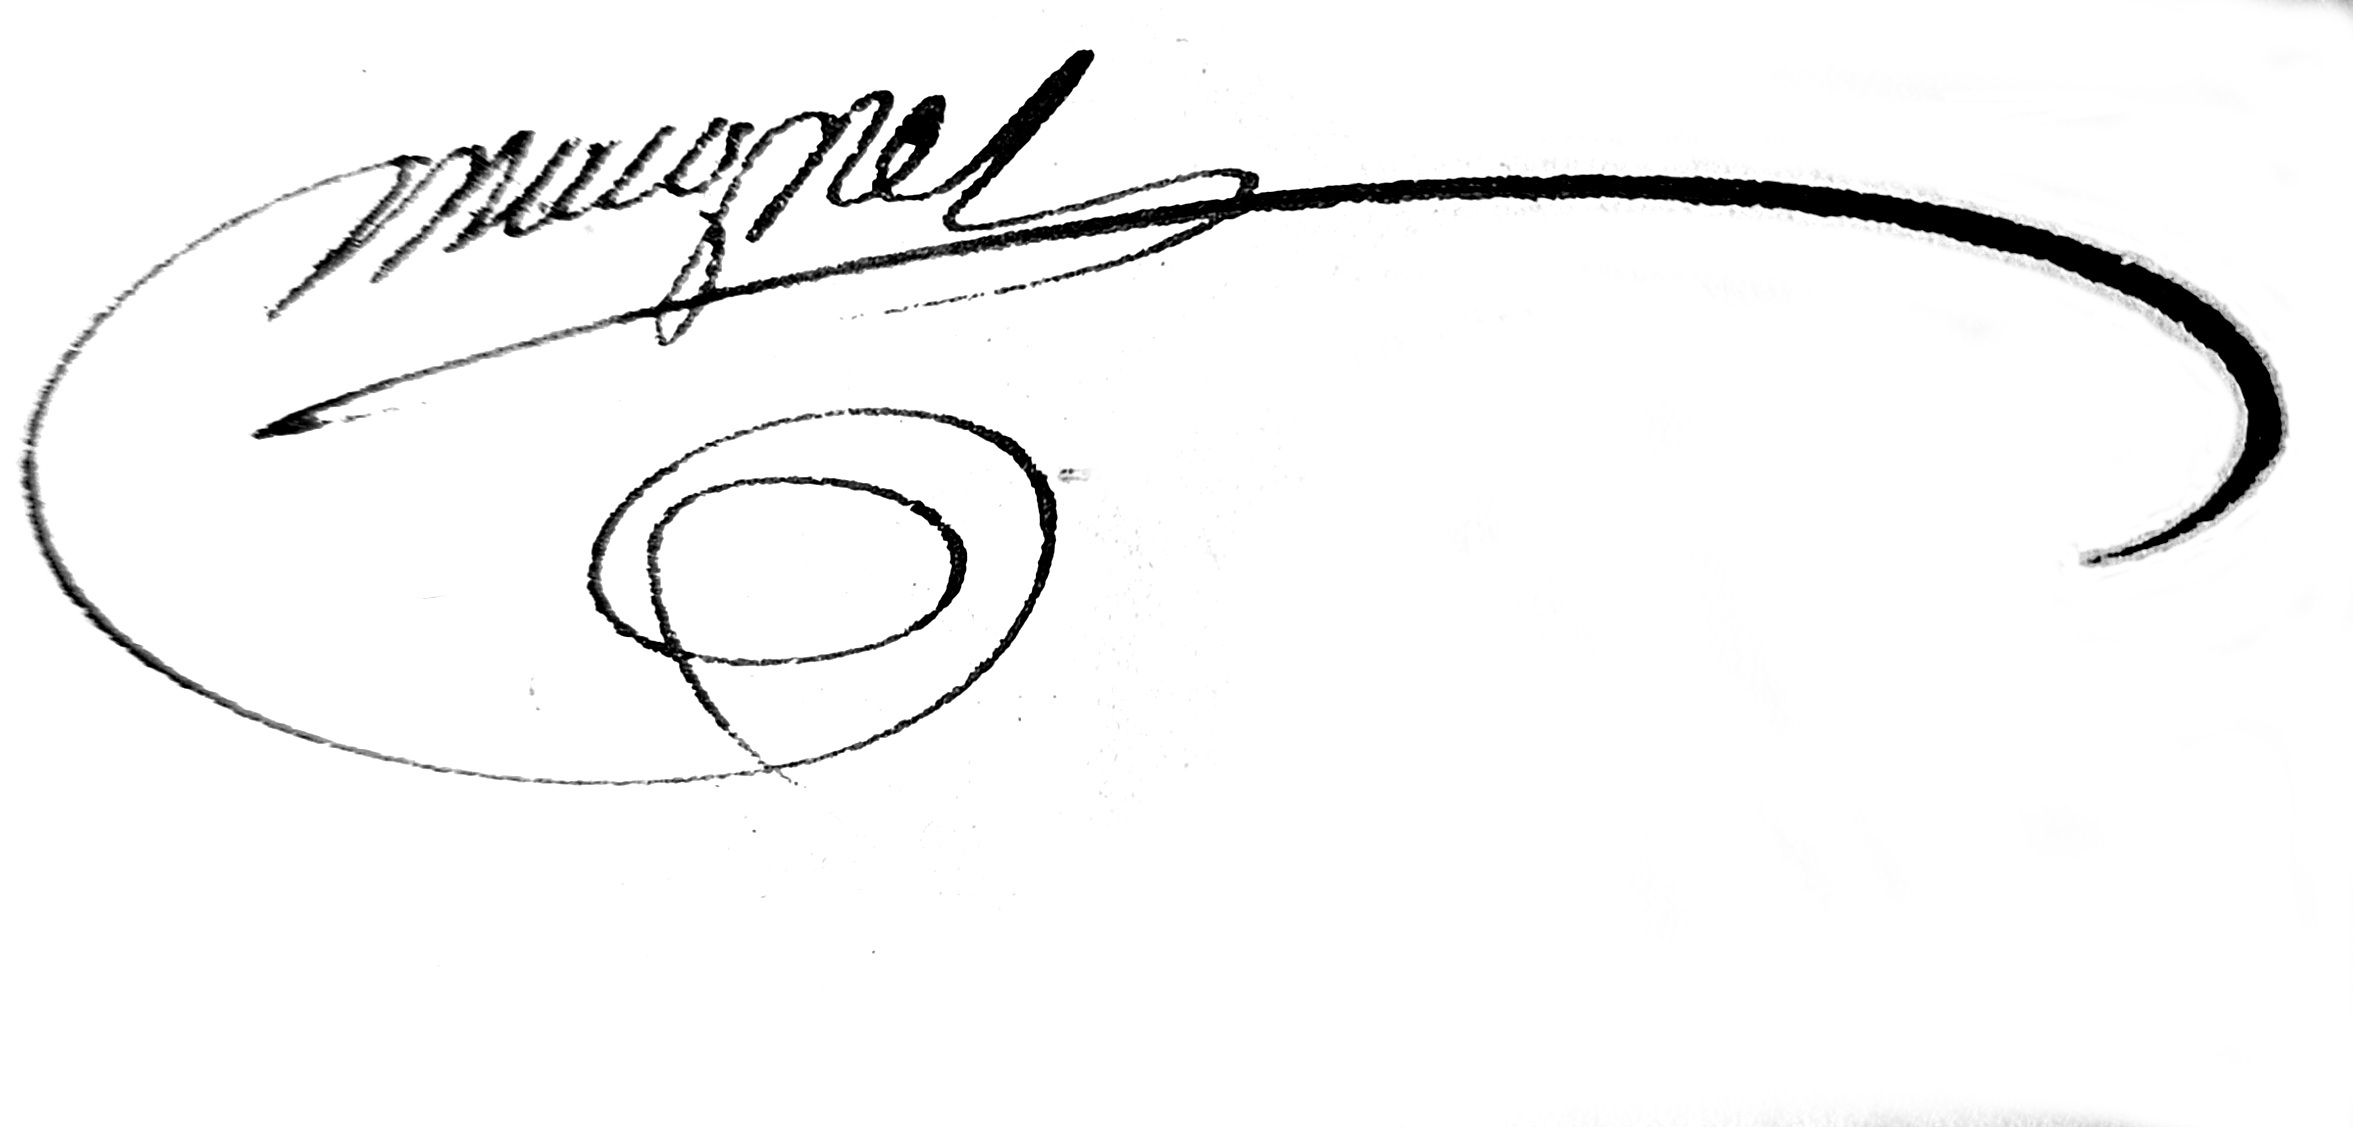
Signature of: étienne christophe maignet